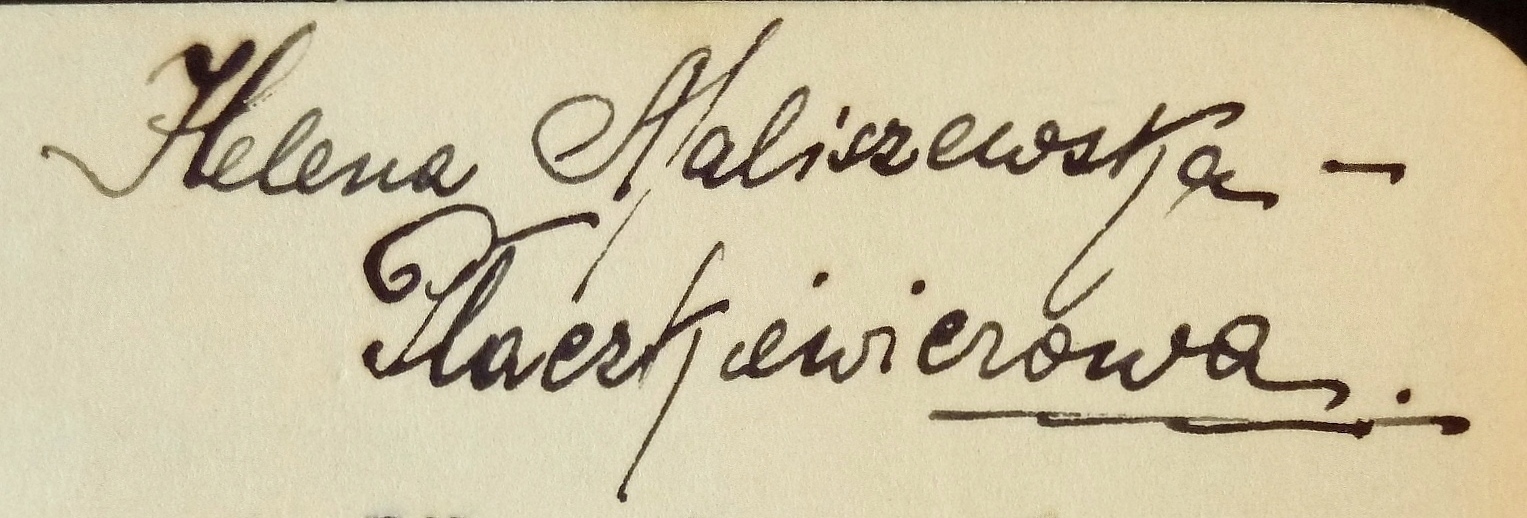
Signature of: lili larys